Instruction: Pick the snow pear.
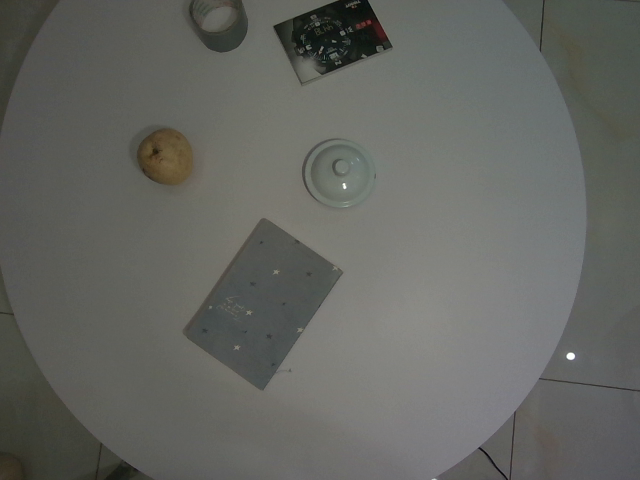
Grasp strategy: vertical